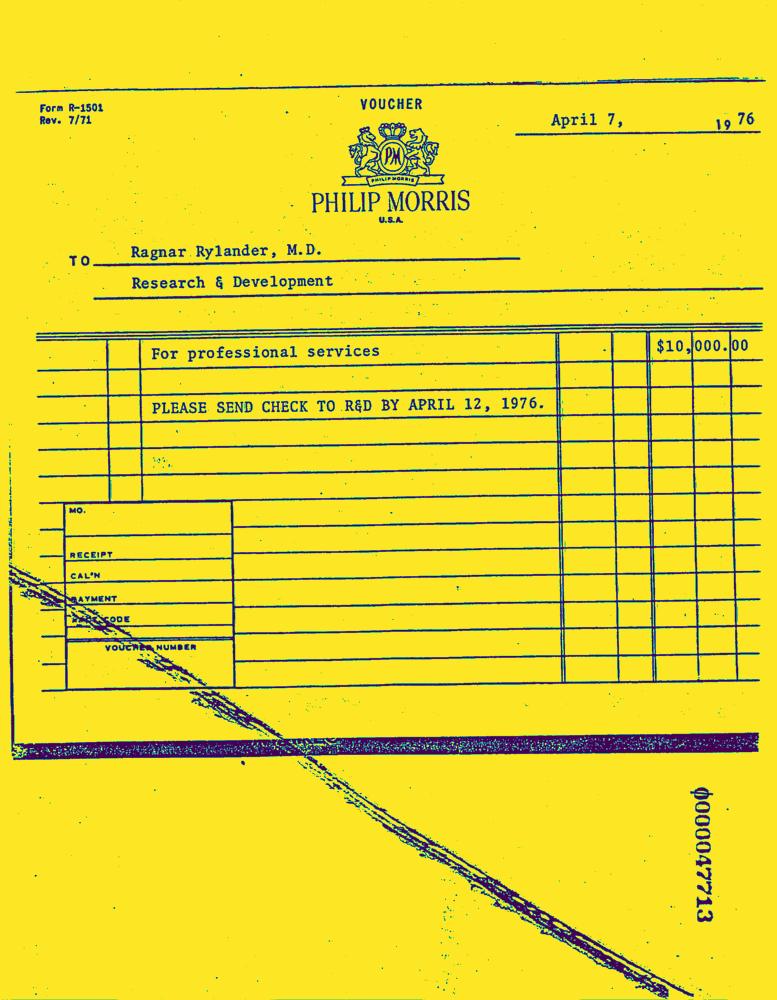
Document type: Invoice-Doc